Question: What is the main concern?
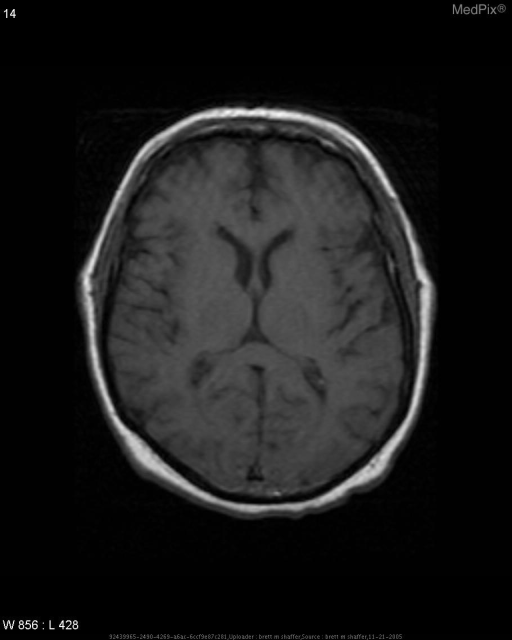
Answer: The findings suggest DWI Abnormalities in right occipital lobe/post temporal cortex w/o corresponding T2 changes.

PET: abnormal hypometabolism R cerebrum and R cerebellum.. Basically normal - arguable subtle loss of gray matter intensity in the right occipital and posterior temporal region.. The patient might have a history of 63 y/o male with history of NHL, and three weeks of decreasing visual acuity, gait ataxia, and poor coordination of left arm, that is worse in AM and improving during the course of day. New onset of personality changes and mood lability..